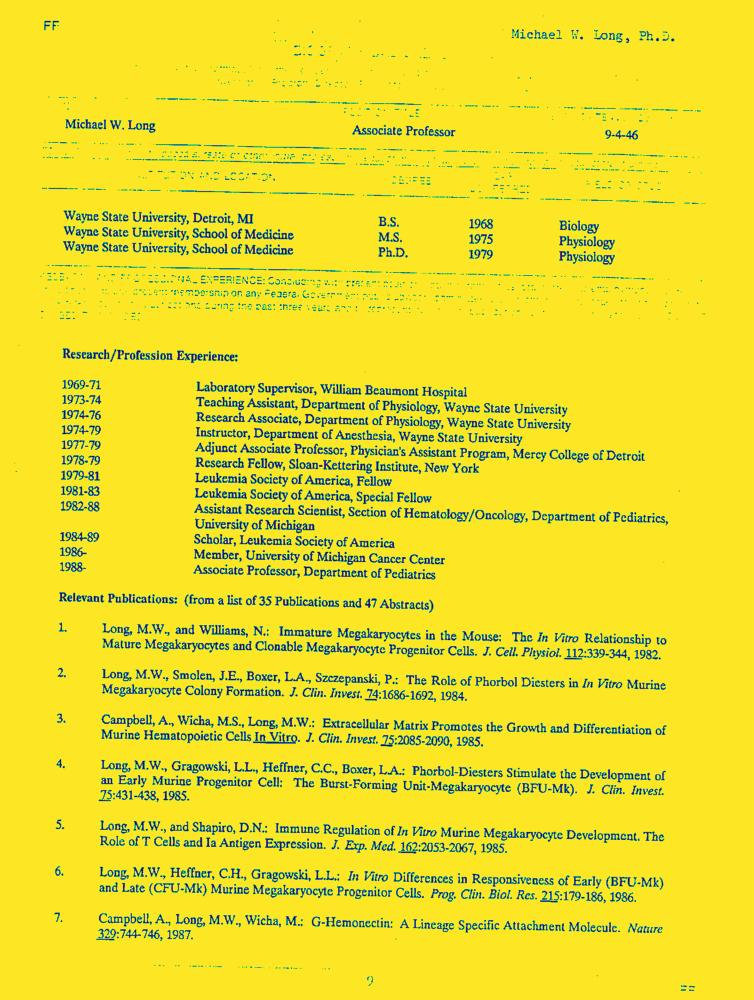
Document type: Resume-Doc